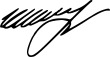
Signature of: sergei shoigu